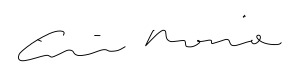
Signature of: ennio morricone